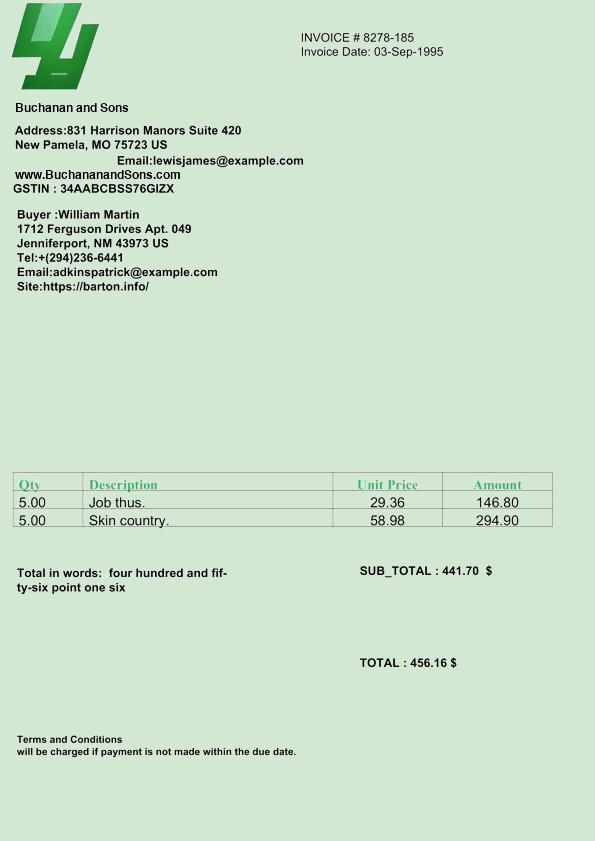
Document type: Invoice